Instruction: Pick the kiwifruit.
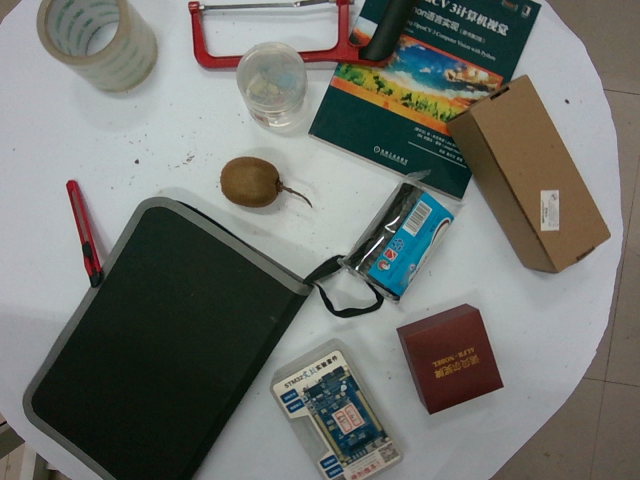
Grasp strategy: vertical